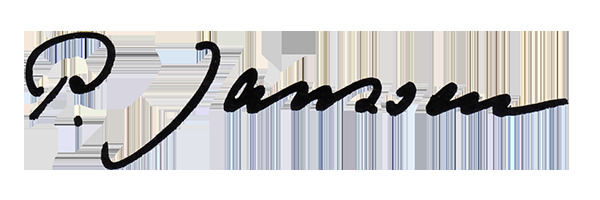
Signature of: peter janssen